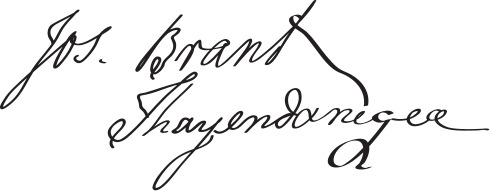
Signature of: joseph brant